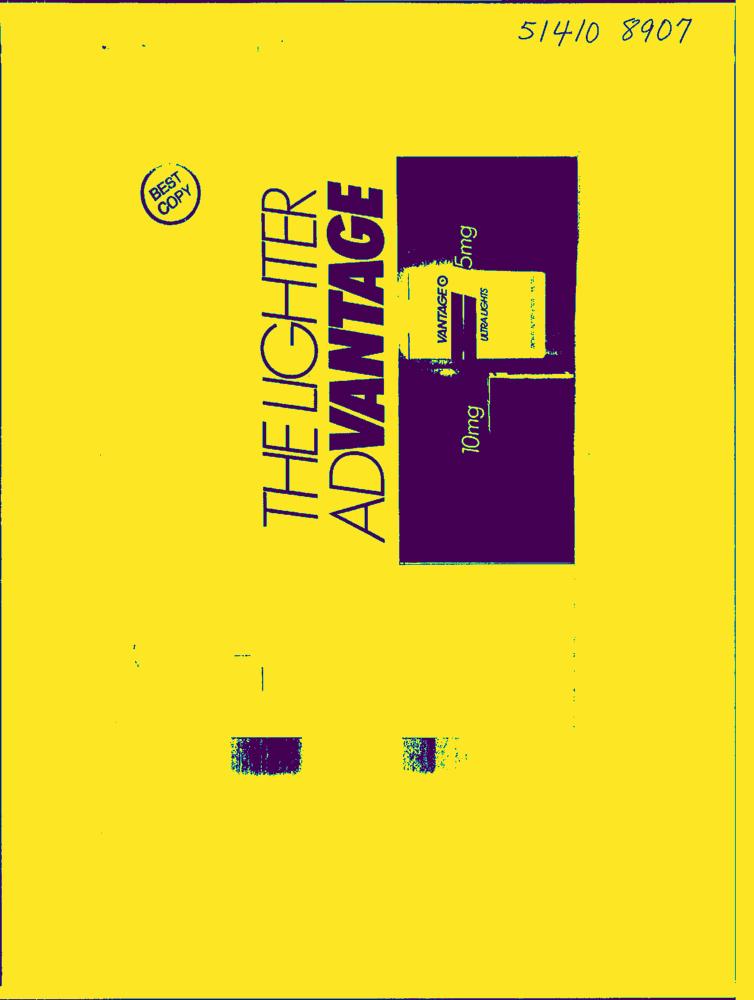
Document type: AD